Question: Which state is mentioned in the document?
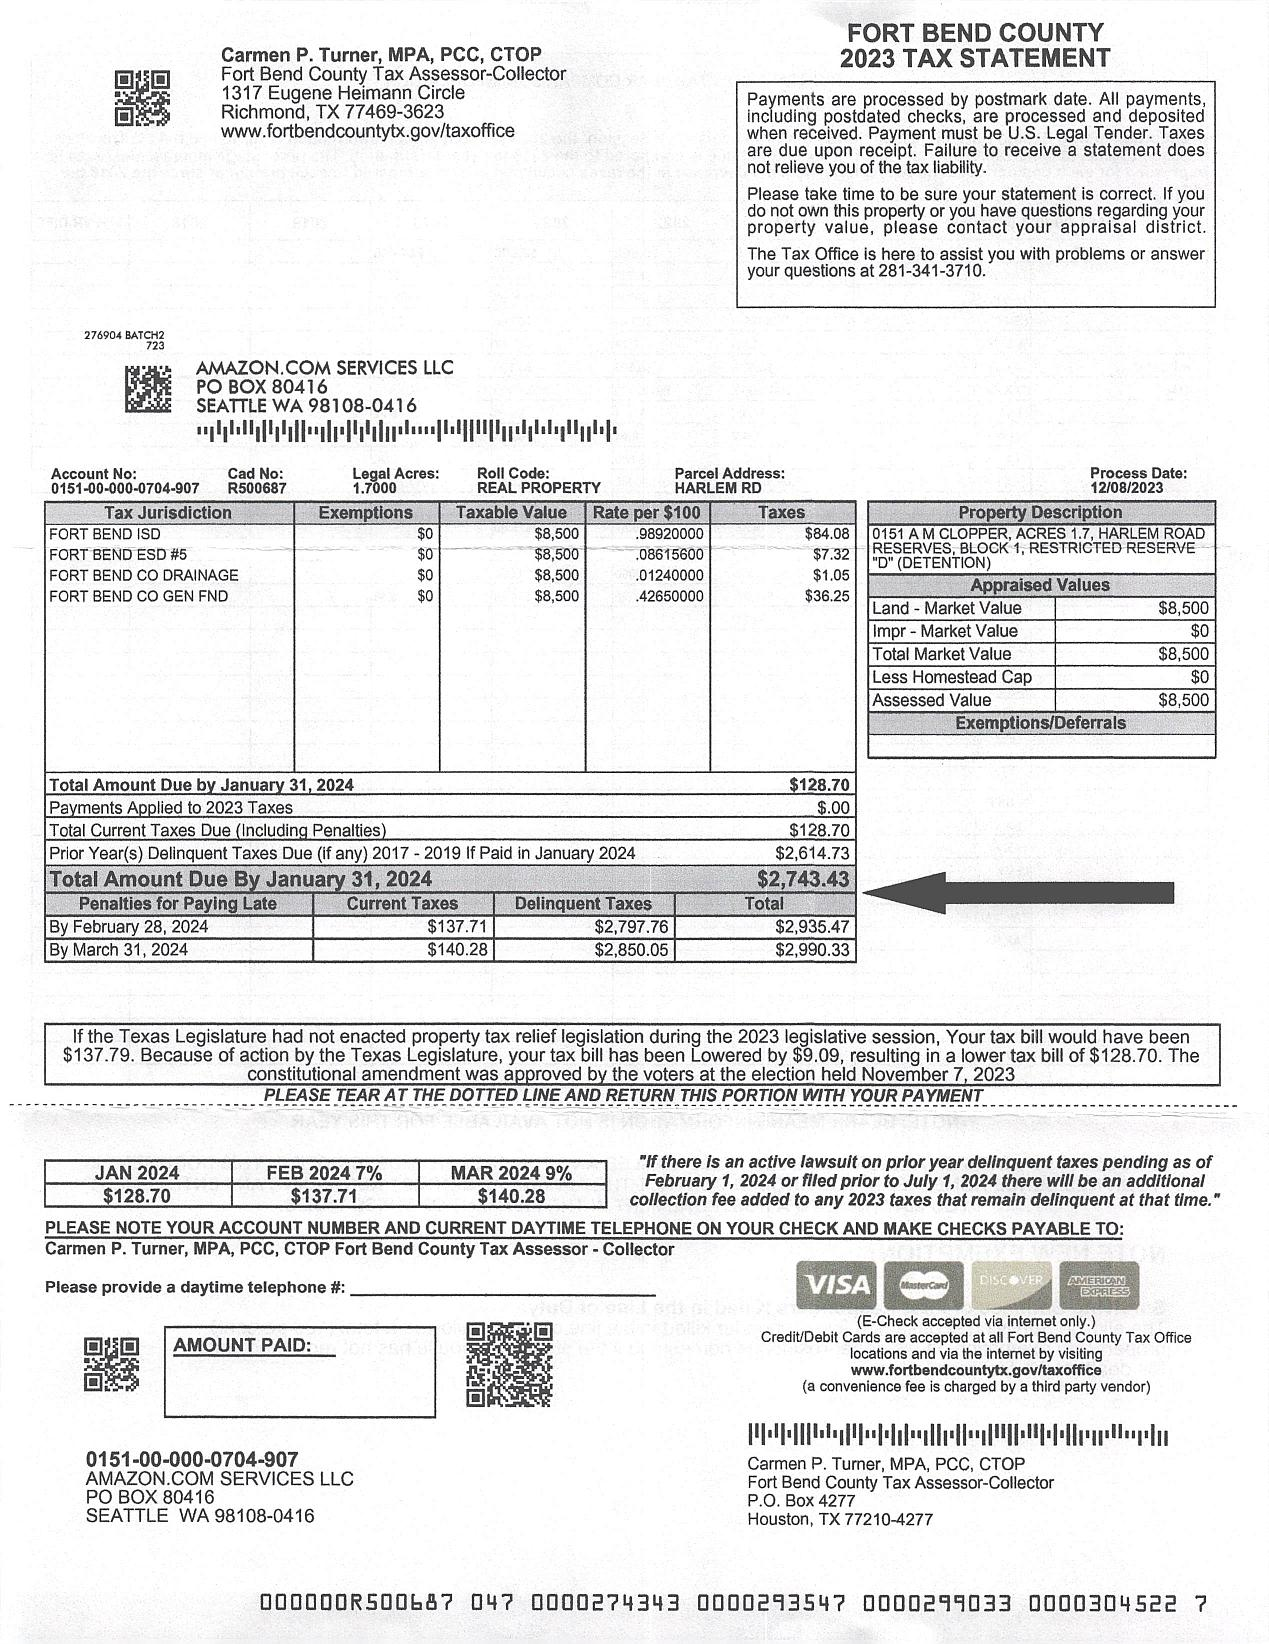
Answer: "TX"